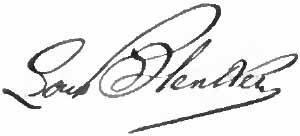
Signature of: louis blenker